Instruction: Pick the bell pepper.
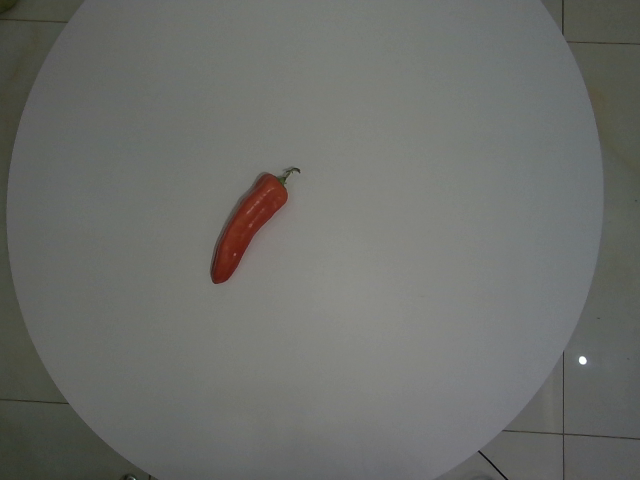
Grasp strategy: vertical